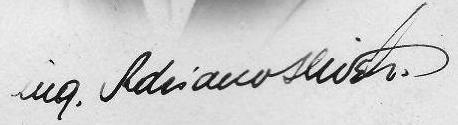
Signature of: adriano olivetti